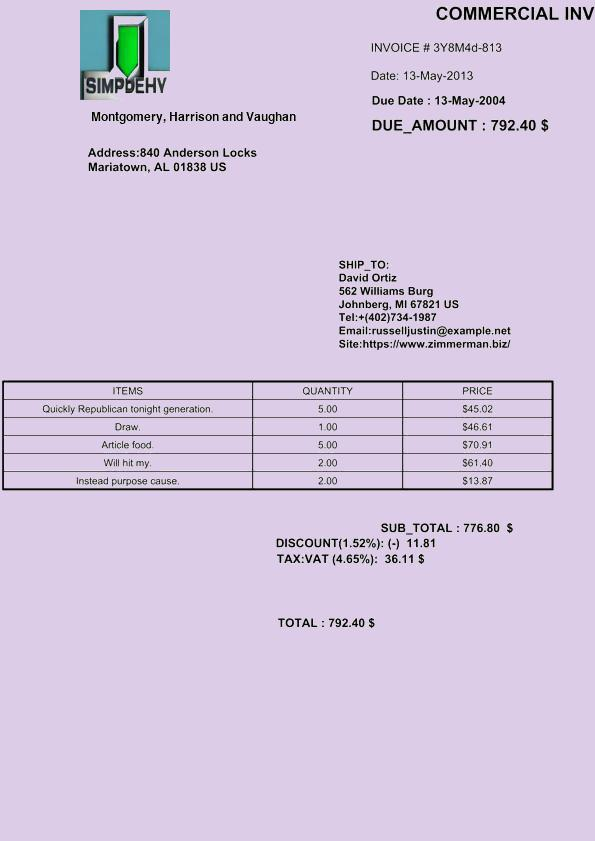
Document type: Invoice